Question: What are the imaging findings?
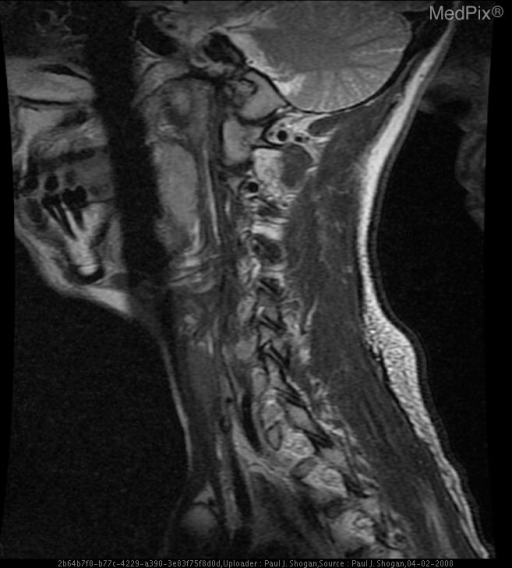
Answer: The imaging shows Occlusion of the right vertebral artery at the C1-2 level with subacute infarction of the right lateral medulla oblongata, and chronic infarction of the left flocculonodular lobe, as a result of traumatic chiropractic cervical manipulation. T2 weighted sagittal image of the left vertebral artery reveals normal T2 signal related flow void..